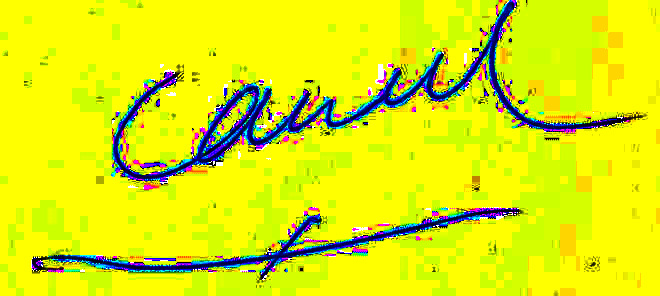
Signature of: francesc candel tortajada